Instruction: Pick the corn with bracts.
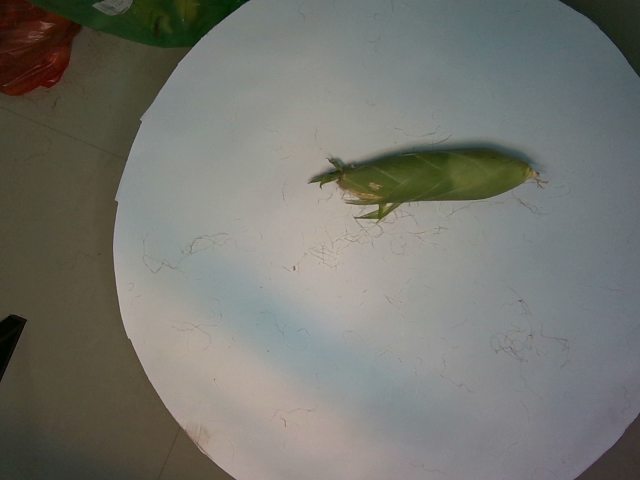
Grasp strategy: vertical